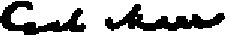
Signature of: carl von marr